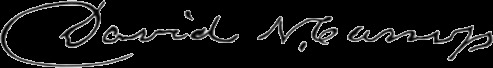
Signature of: david n camp